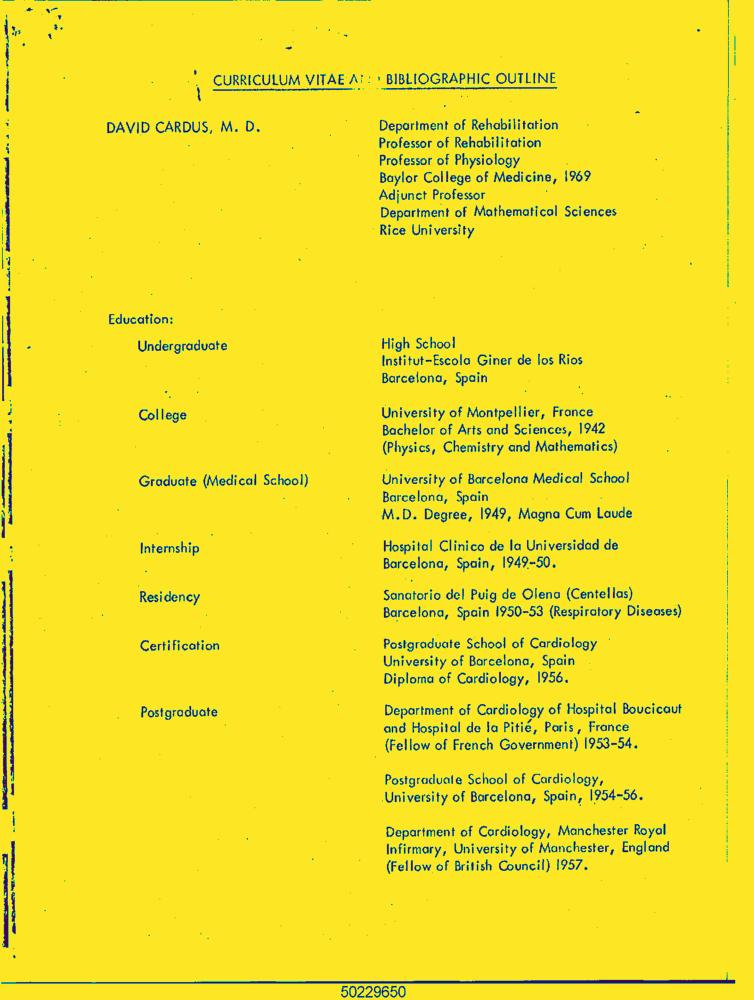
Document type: Resume-Doc